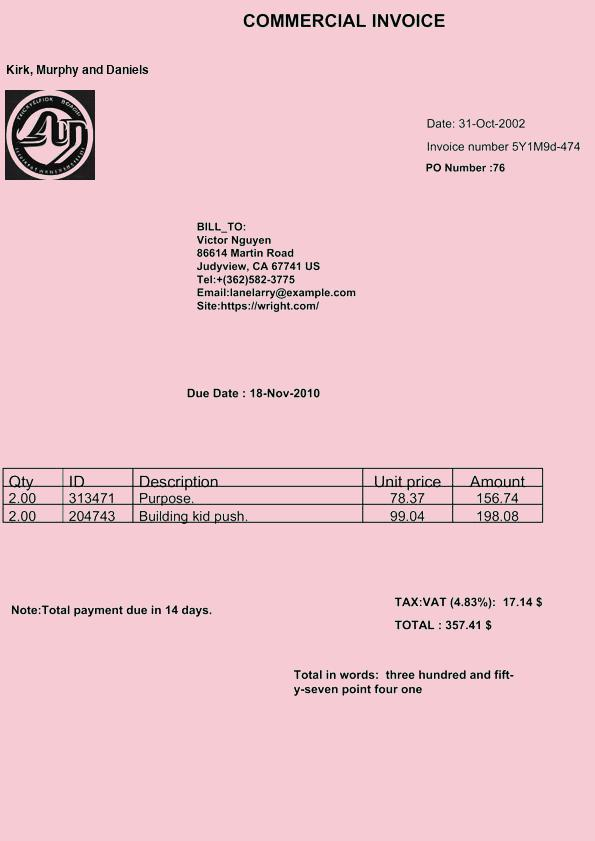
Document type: Invoice